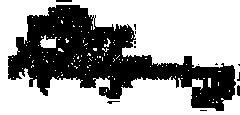
Signature of: lawrence tyson